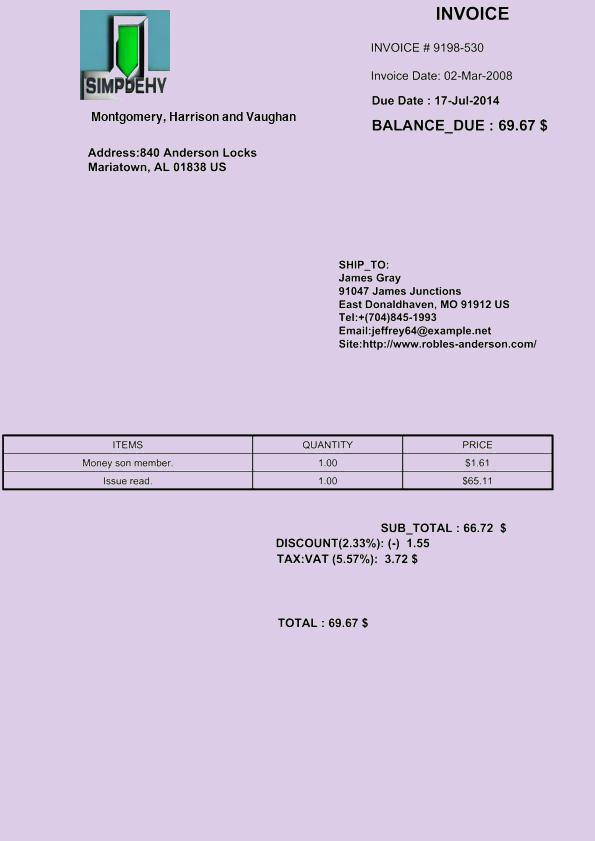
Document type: Invoice